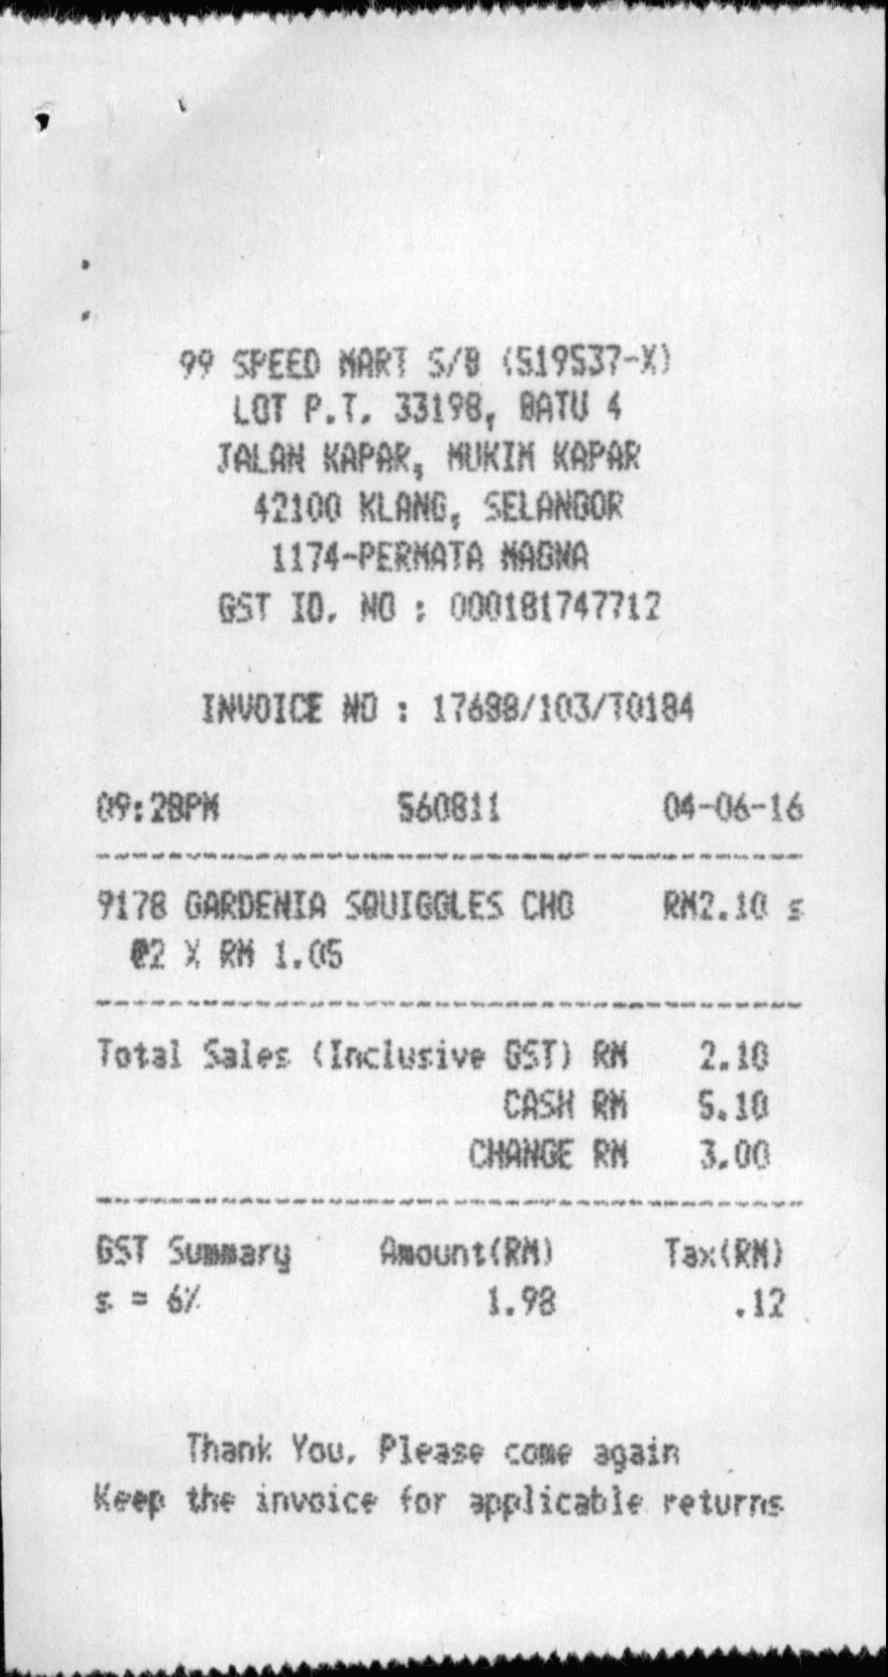
99 SPEED MART S/B (519537-X)
LOT P.T. 33198, BATU 4
JALAN KAPAR, MUKIM KAPAR
42100 KLANG, SELANGOR
1174-PERMATA MAGNA
GST ID. NO : 000181747712
INVOICE NO : 17688/103/T0184
09:28PM
560811
04-06-16
9178 GARDENIA SQUIGGLES CHO
RM2.10 S
@2 X RM 1.05
TOTAL SALES (INCLUSIVE GST) RM
CASH RM
CHANGE RM
2.10
5.10
3.00
GST SUMMARY
AMOUNT(RM)
TAX(RM)
S = 6%
1.98
.12
THANK YOU. PLEASE COME AGAIN
KEEP THE INVOICE FOR APPLICABLE RETURNS